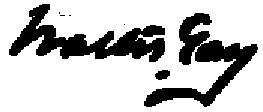
Signature of: walter gay